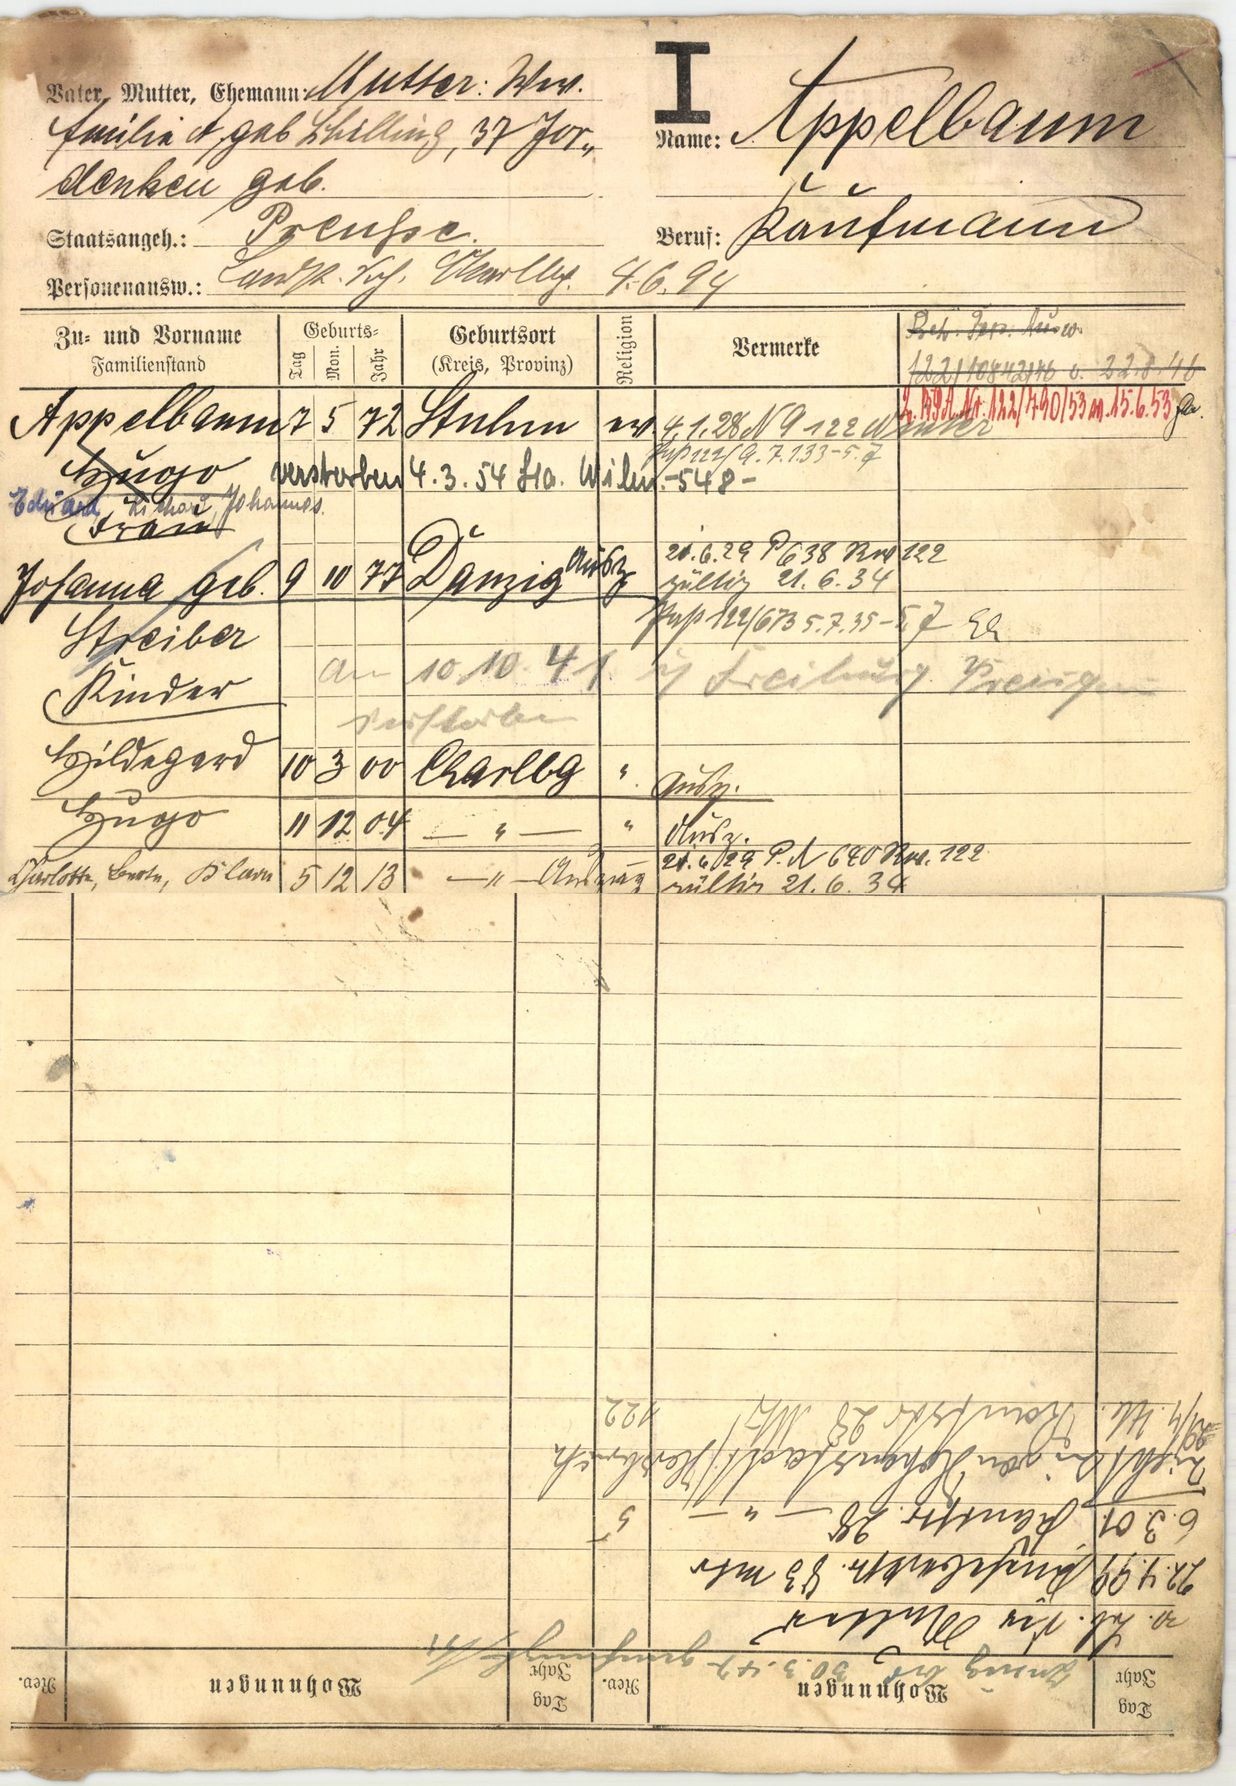
Appelbaum